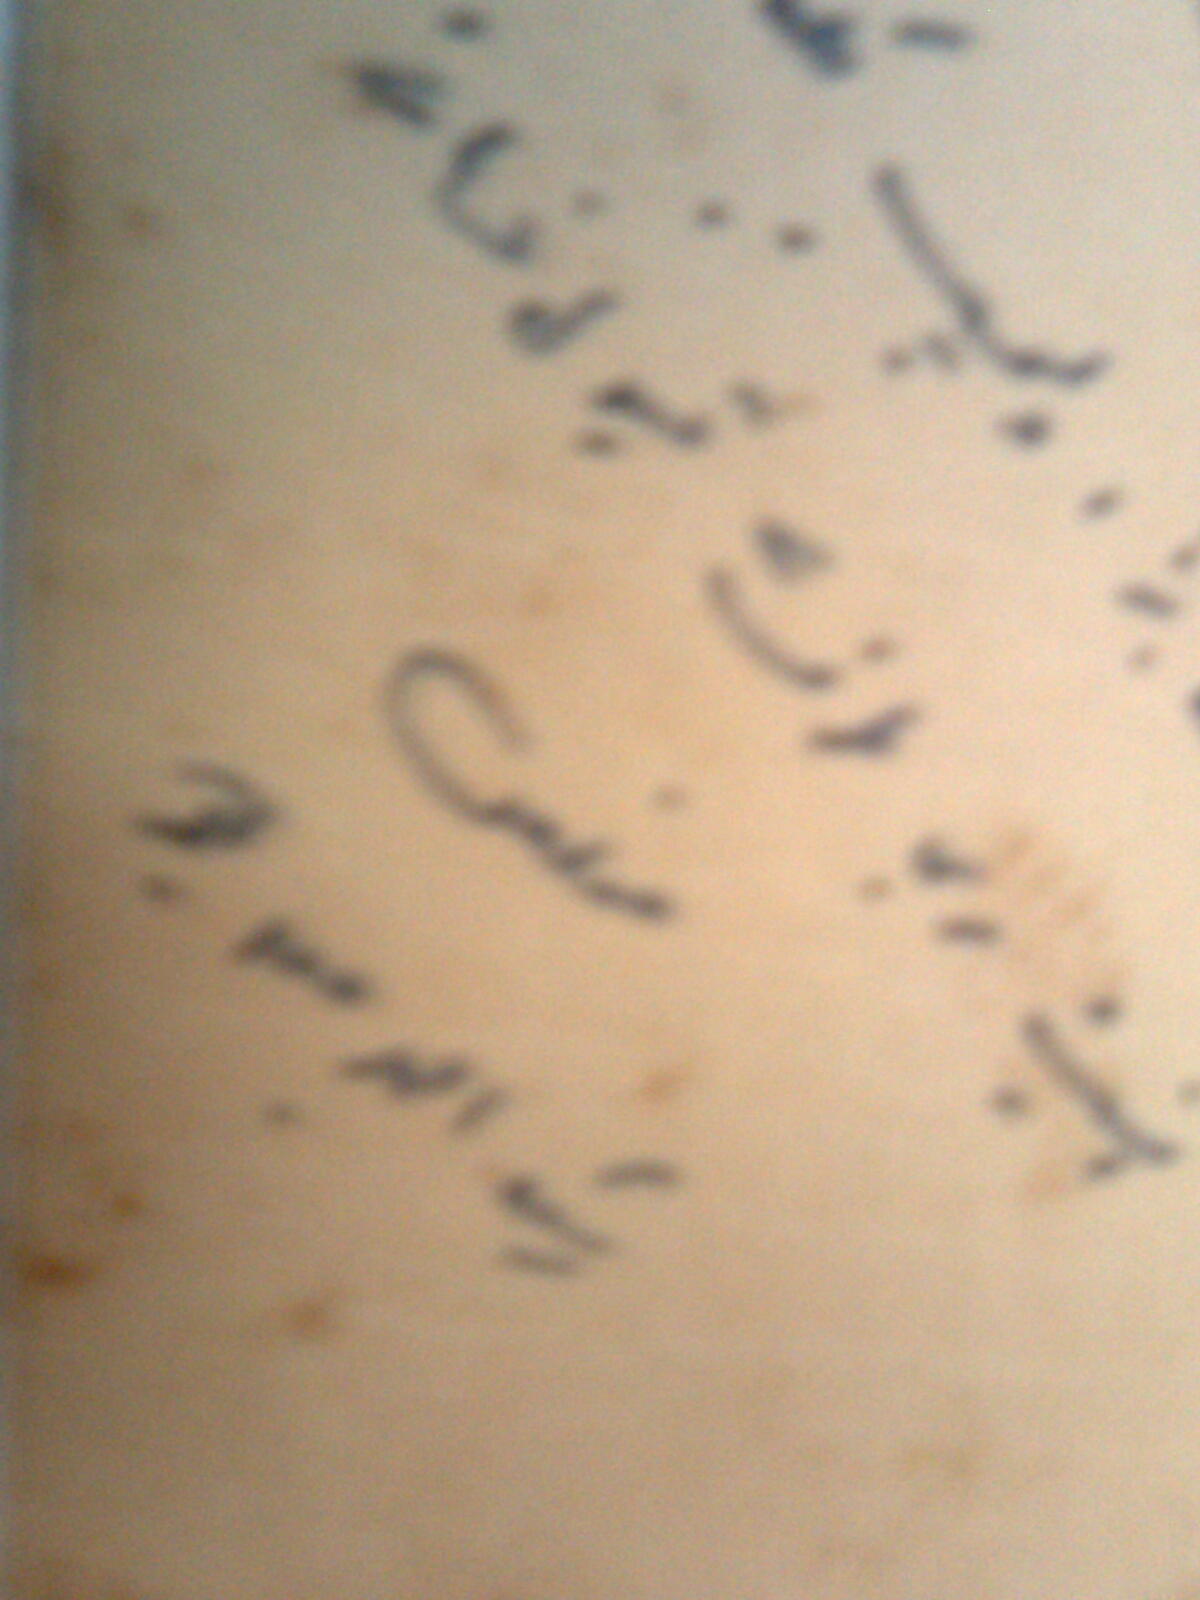
Signature of: rasheed ahmad siddiqi